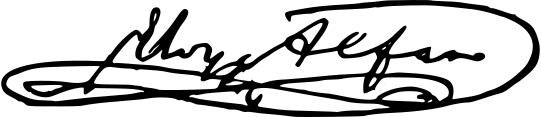
Signature of: eloy alfaro